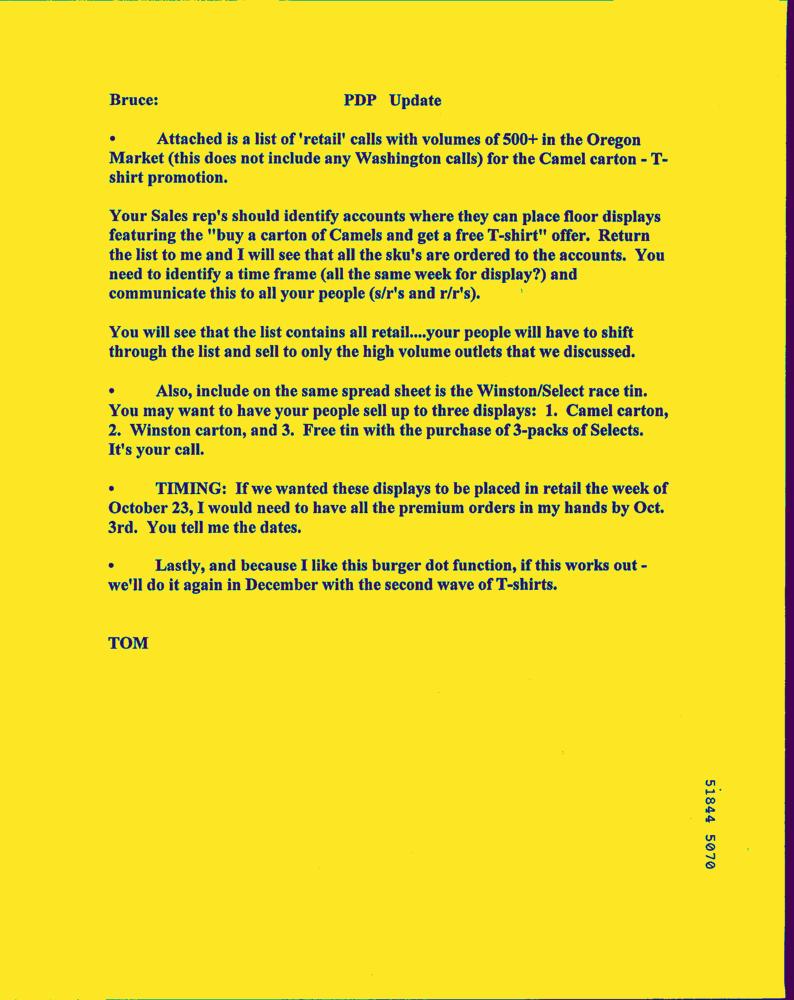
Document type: Letter-Doc